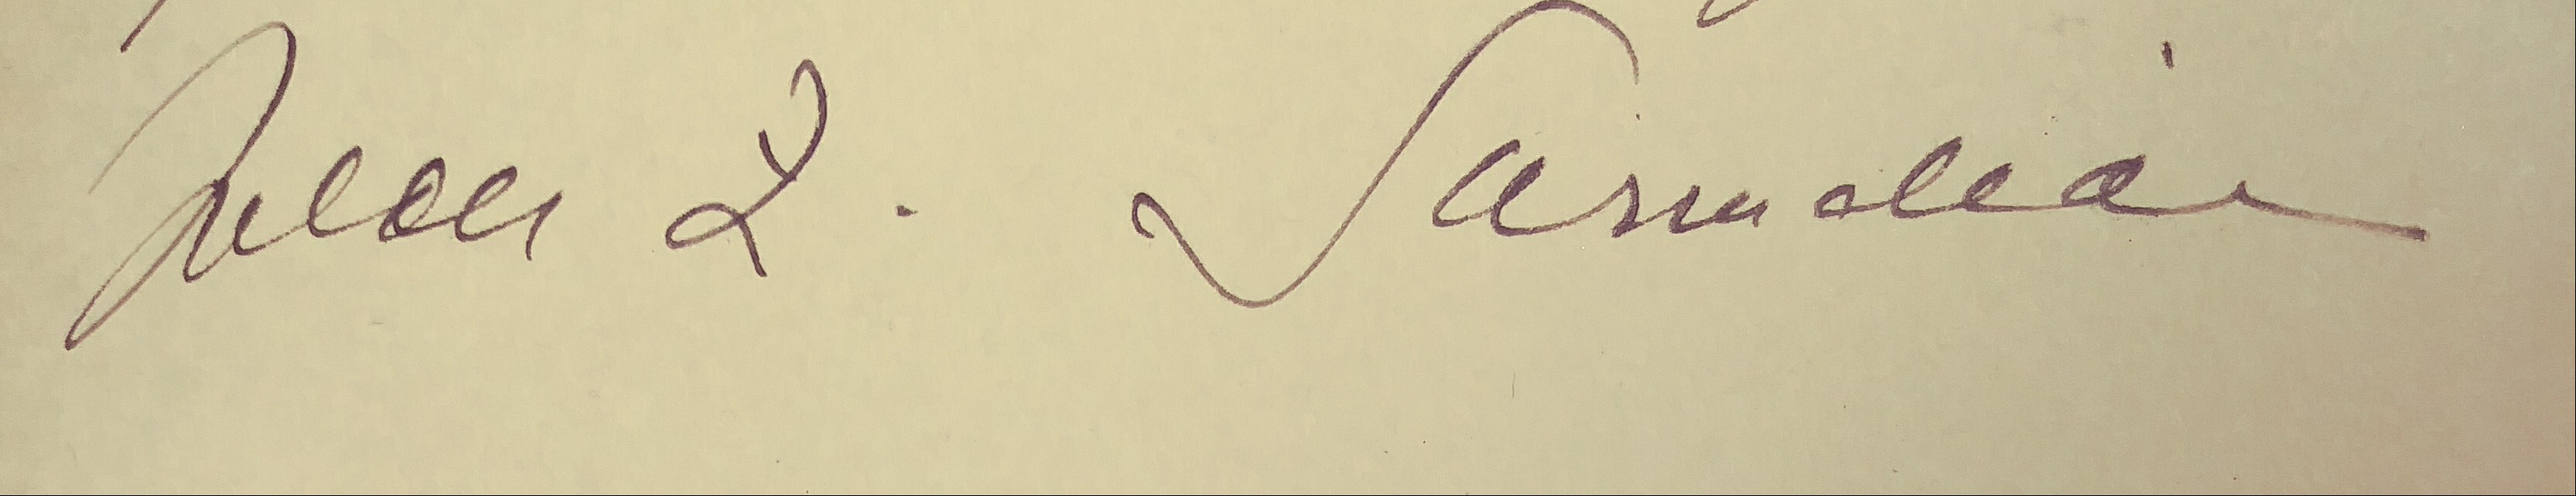
Signature of: leon surmelian